Question: What type of tax is indicated in the document, personal property or real estate?
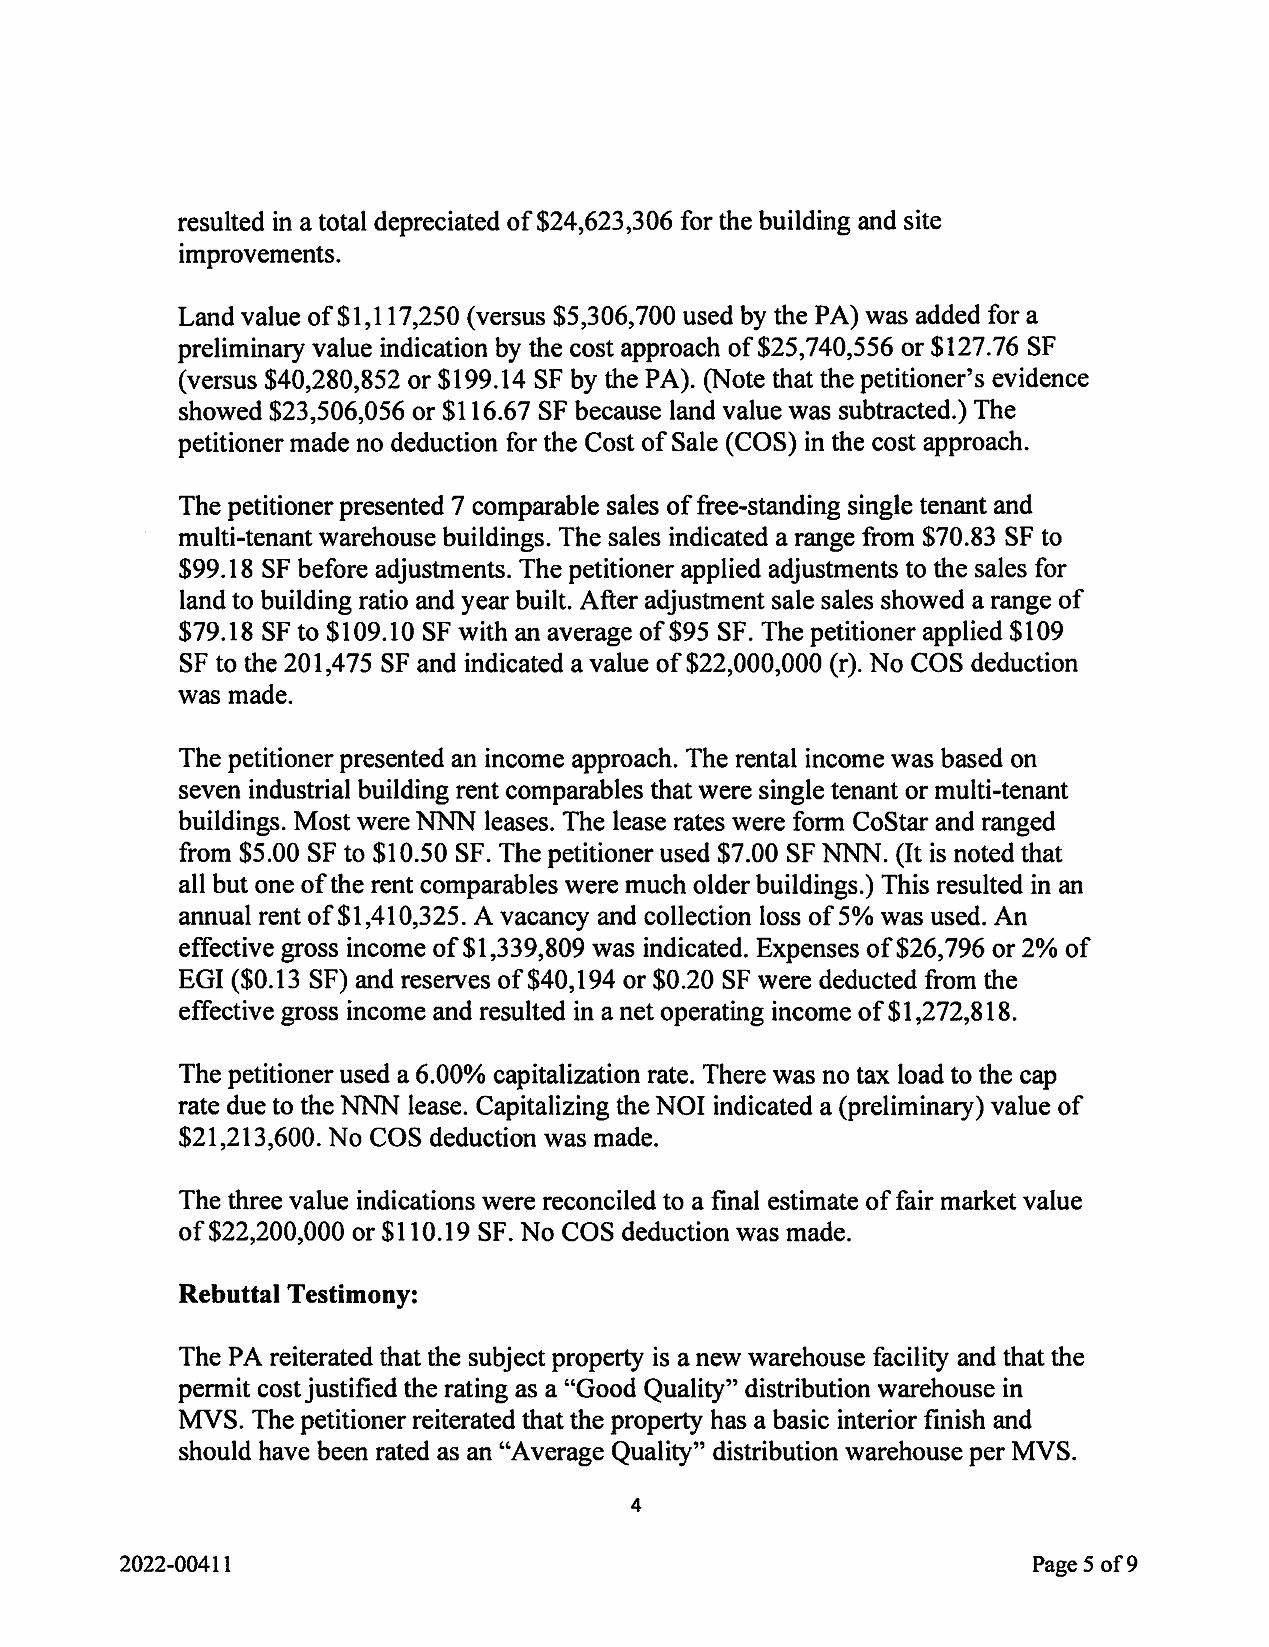
Answer: "Real Estate Tax"